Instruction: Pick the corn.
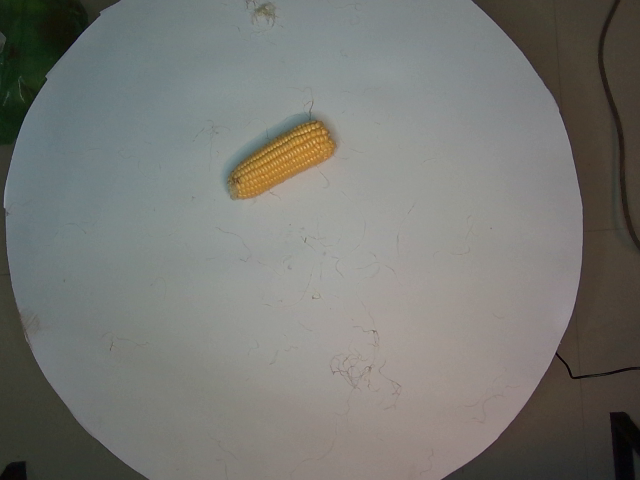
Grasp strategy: vertical